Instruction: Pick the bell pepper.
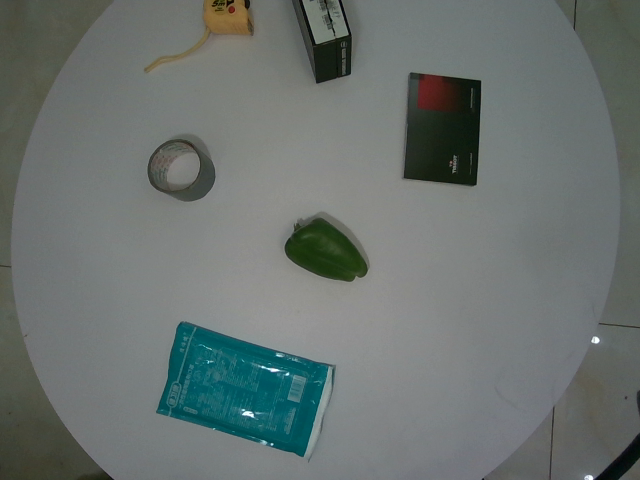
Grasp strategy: vertical